Question: Which state is mentioned in the document?
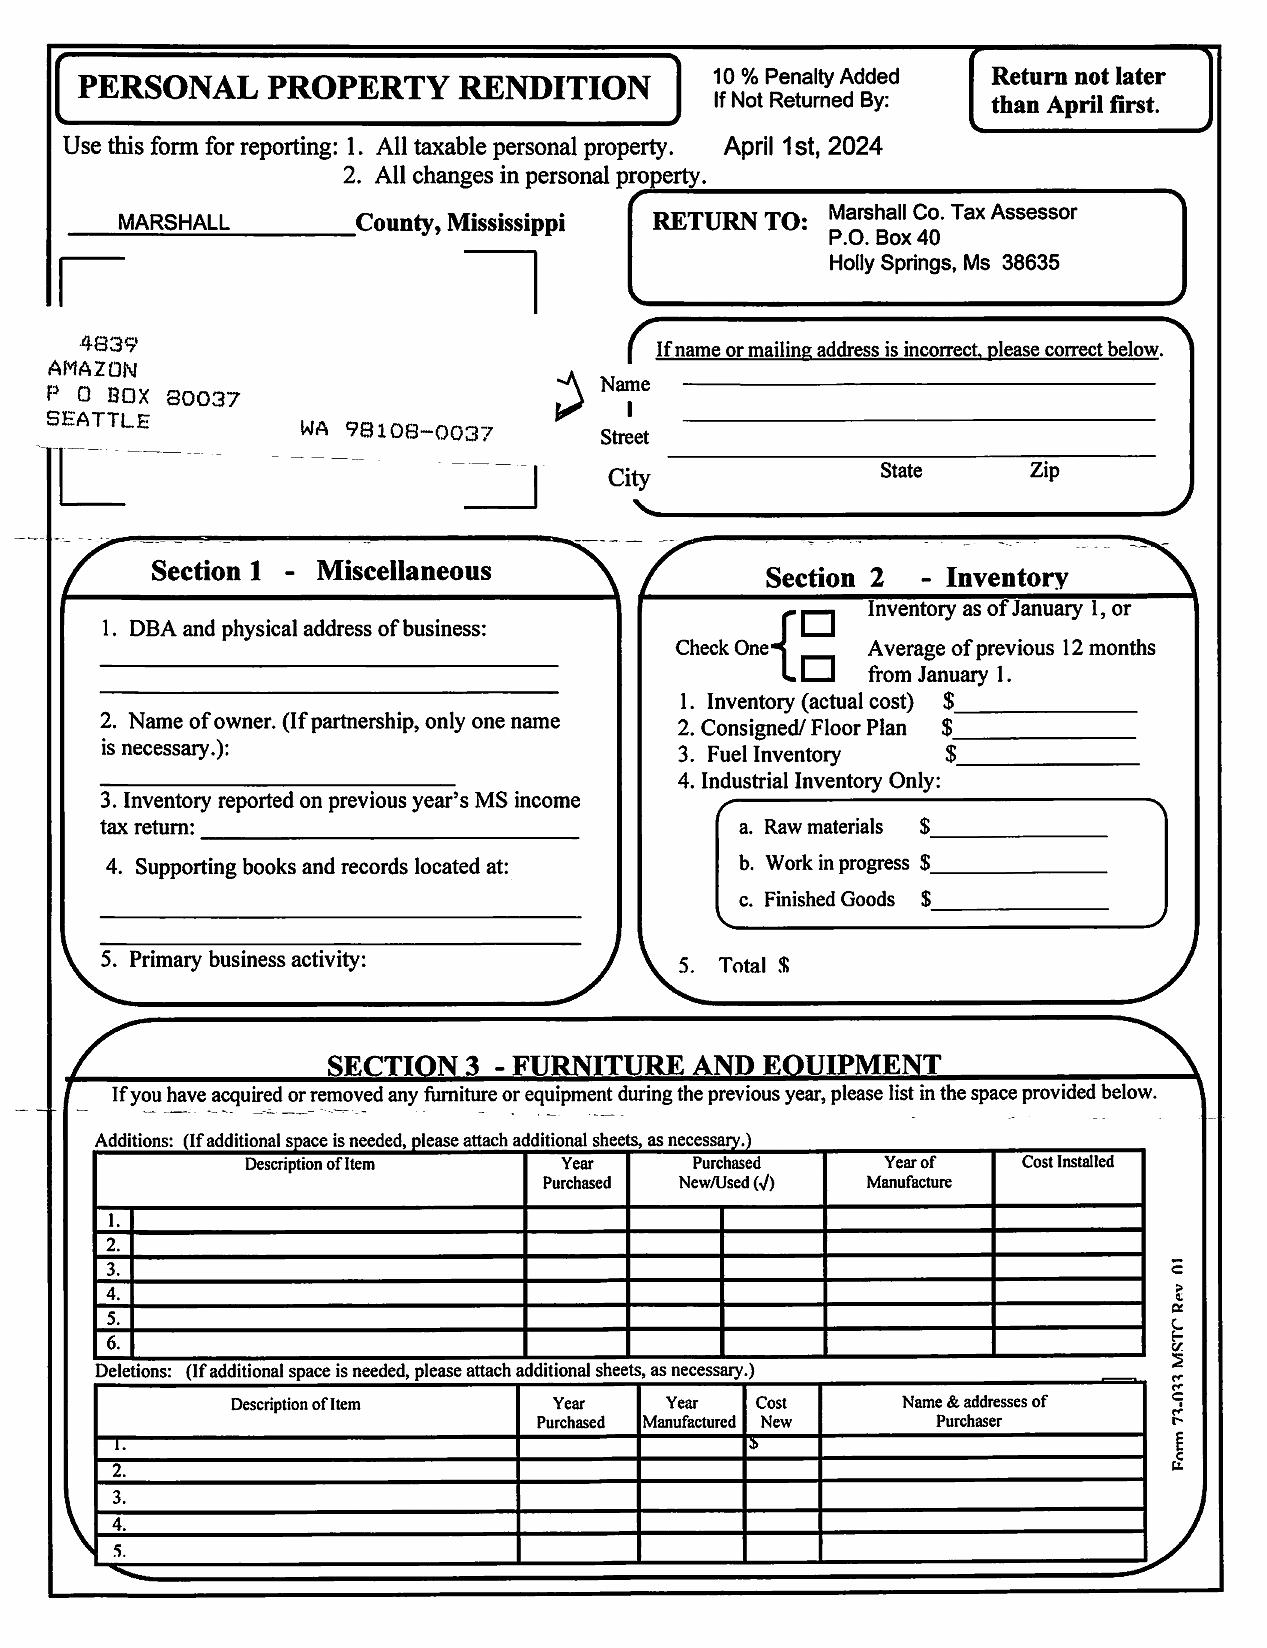
Answer: "Mississippi"